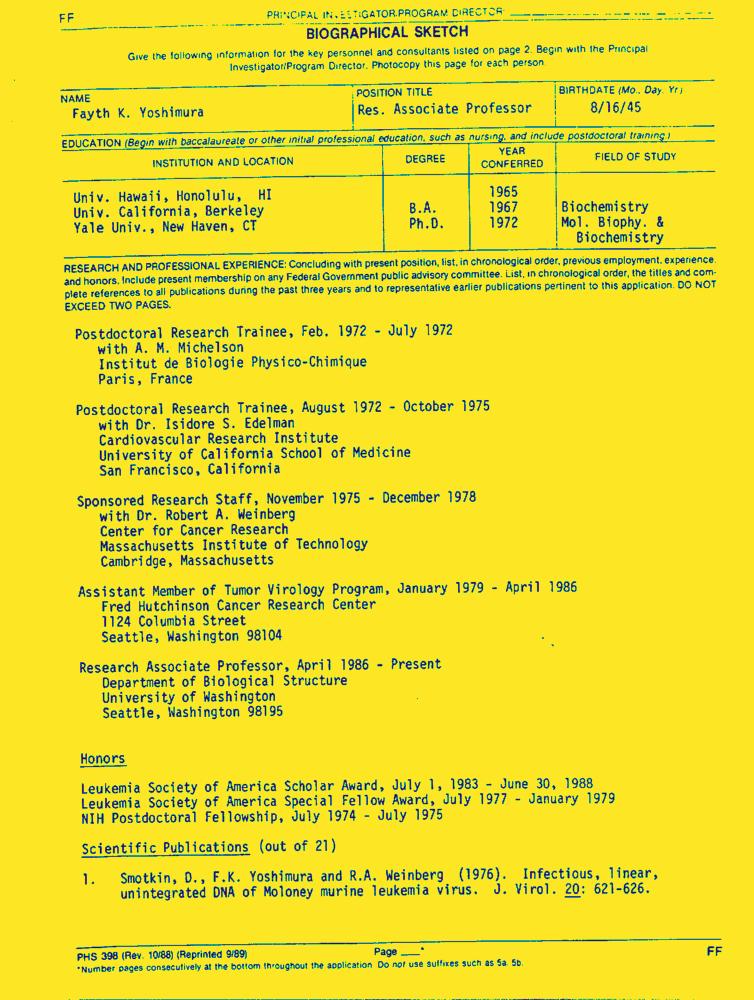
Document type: Resume-Doc